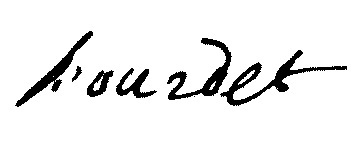
Signature of: rené robert bourdet